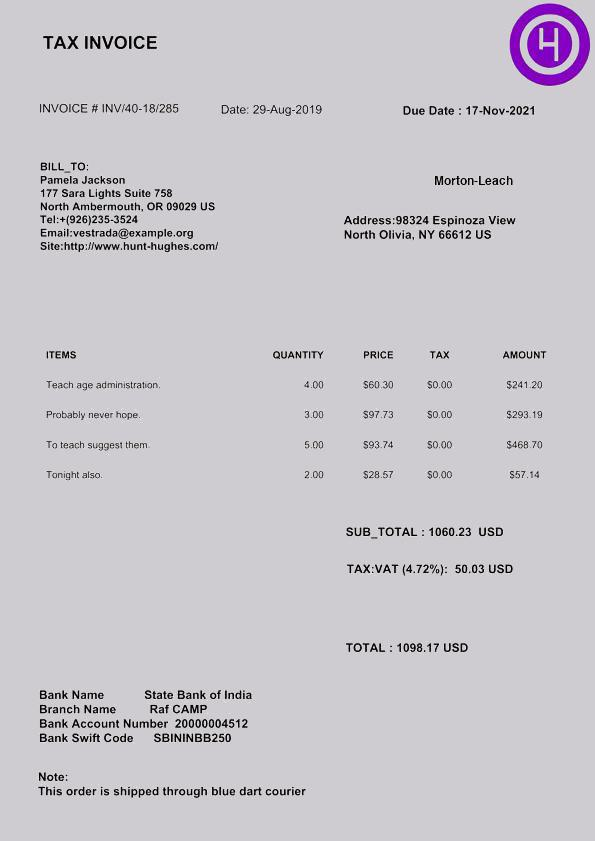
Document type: Invoice